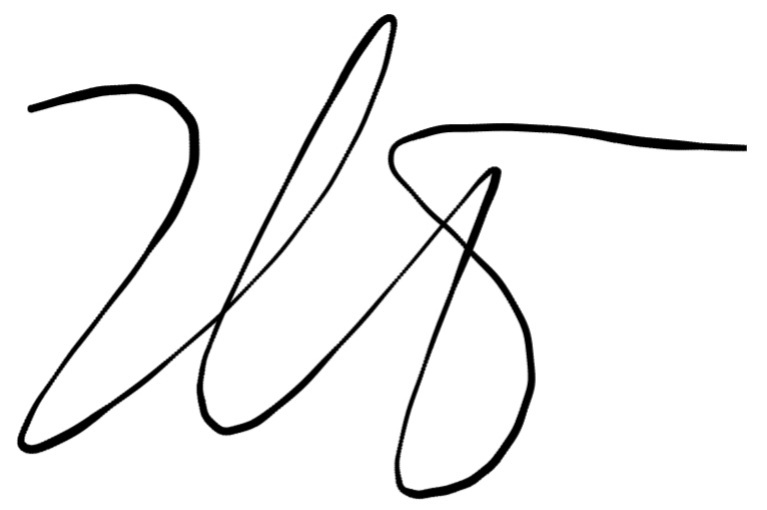
Signature of: zlatko topčić